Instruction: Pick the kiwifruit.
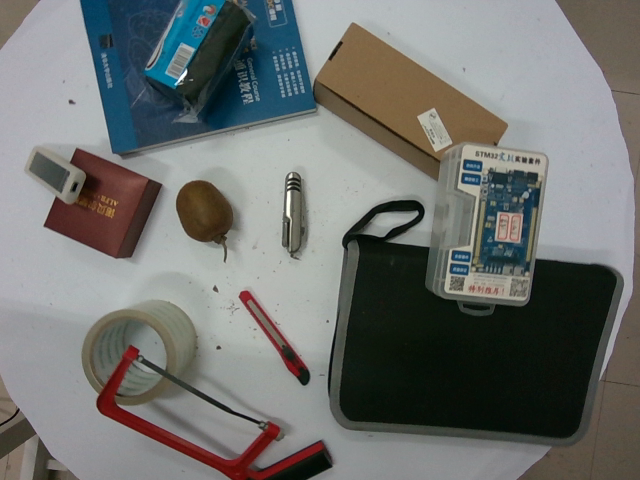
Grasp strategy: vertical